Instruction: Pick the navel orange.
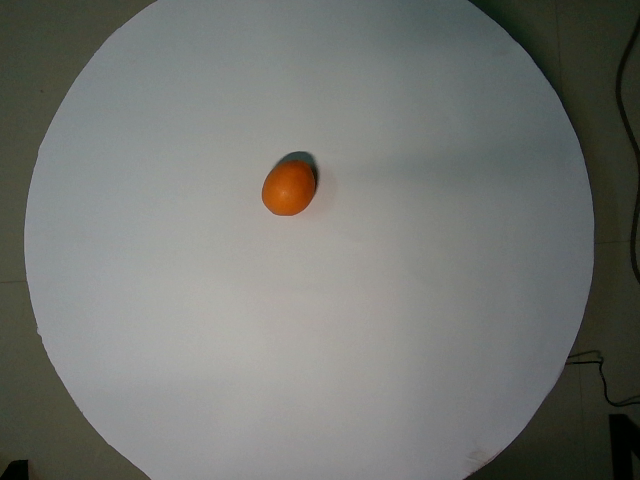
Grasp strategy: vertical